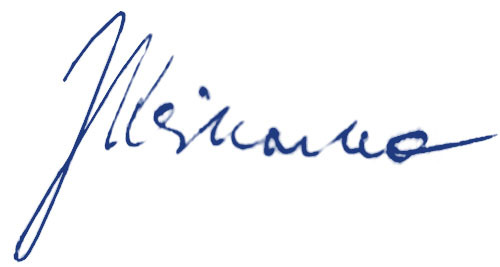
Signature of: jiří klikorka